Question: Describe the condition in detail:
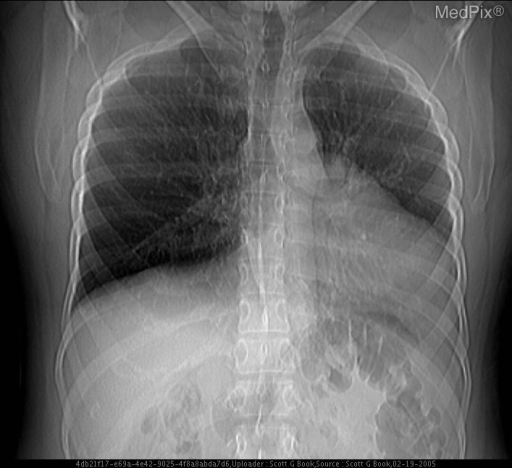
Answer: The disease is discussed as: Congenital absence of the pericardium is a rare anomaly which usually (67%) occurs on the left side. A complete form exists and is usually diagnosed incidentally. Normally, the aortopulmonary window is covered by pericardium and contains some fat.  Left sided pericardial absence absence allows interposition of lung between the aorta and and the main segment of the pulmonary artery. The defect usually causes the heart to rotate to the left.  Sometimes, the left atrial appendage can bulge through the defect. Associated congenital heart defects include atrial septal defect, patent ductus arteriosus, mitral valve stenosis, or tetralogy of Fallot.

Clinical:
Patients are often asymptomatic and the defect is found incidentally. The defect may cause herniation and strangulation of parts of the left heart. Symptoms can include syncope, chest pain or arrhythmias. Death may be caused by torsion of the great arteries, constriction of a coronary artery or herniation and/or incarceration of the left atrial appendage.

Imaging:
Chest x-ray shows left-sided displacement and posterior bulging of the heart. Herniation of the left atrial appendage resembles enlargement of the pulmonary artery. On echocardiography excessive cardiac motion and enlargement of the left atrial appendage may be seen. Definitive diagnosis can by obtained with  MRI and CT.   Interposition of lung between the aorta and left pulmonary artery is diagnostic.

Treatment:
The defect can be enlarged or patched surgically to alleviate herniation.